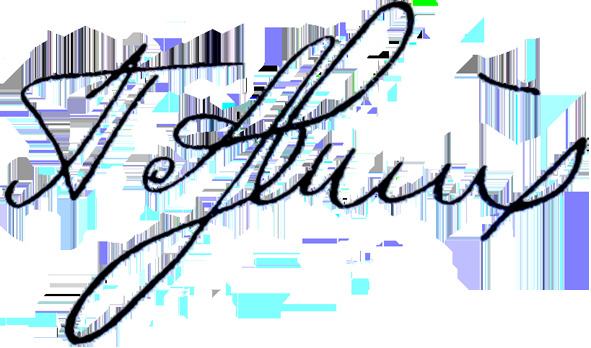
Signature of: pasha angelina